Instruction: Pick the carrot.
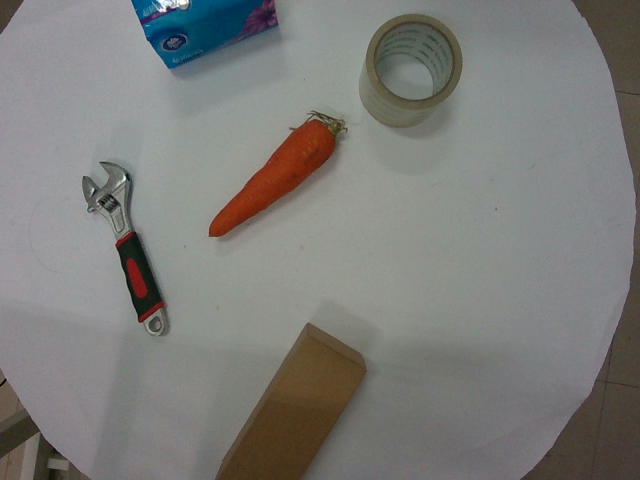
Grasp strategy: vertical